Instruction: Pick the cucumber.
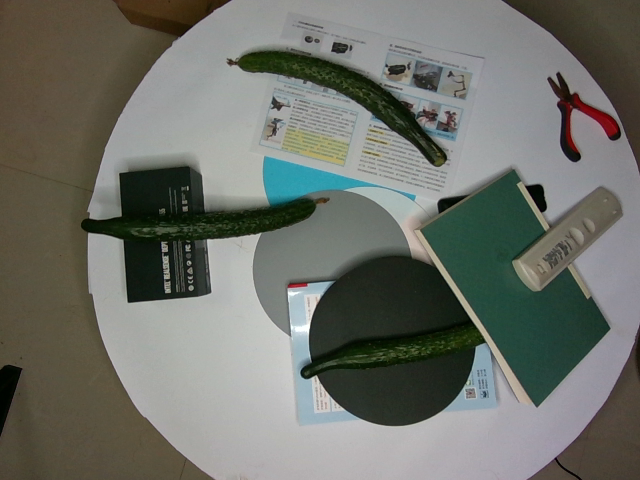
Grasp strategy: vertical